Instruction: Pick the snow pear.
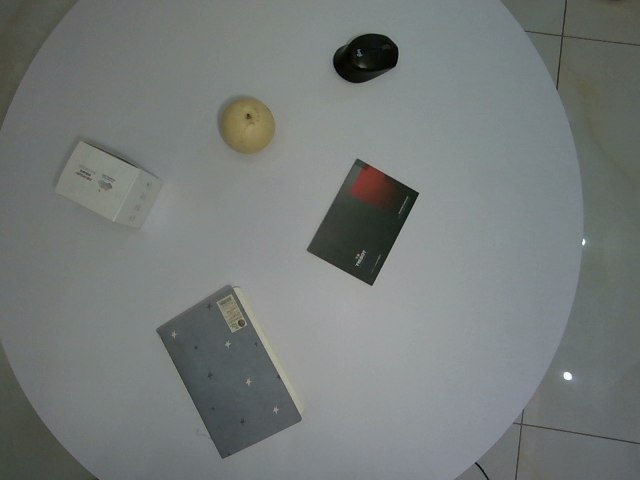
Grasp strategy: vertical